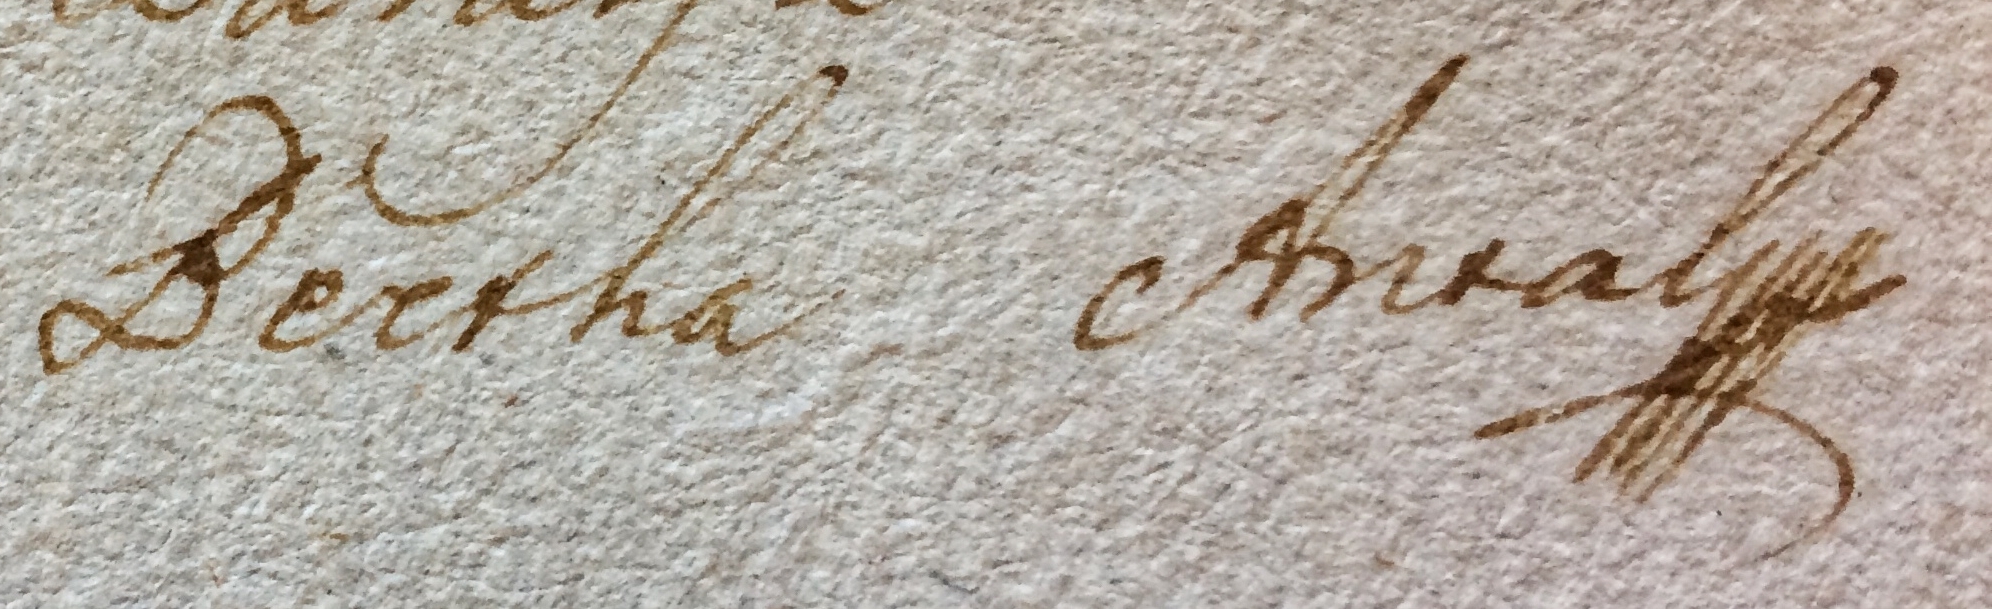
Signature of: antal bertha